Question: What is the address or location of the property listed in the document?
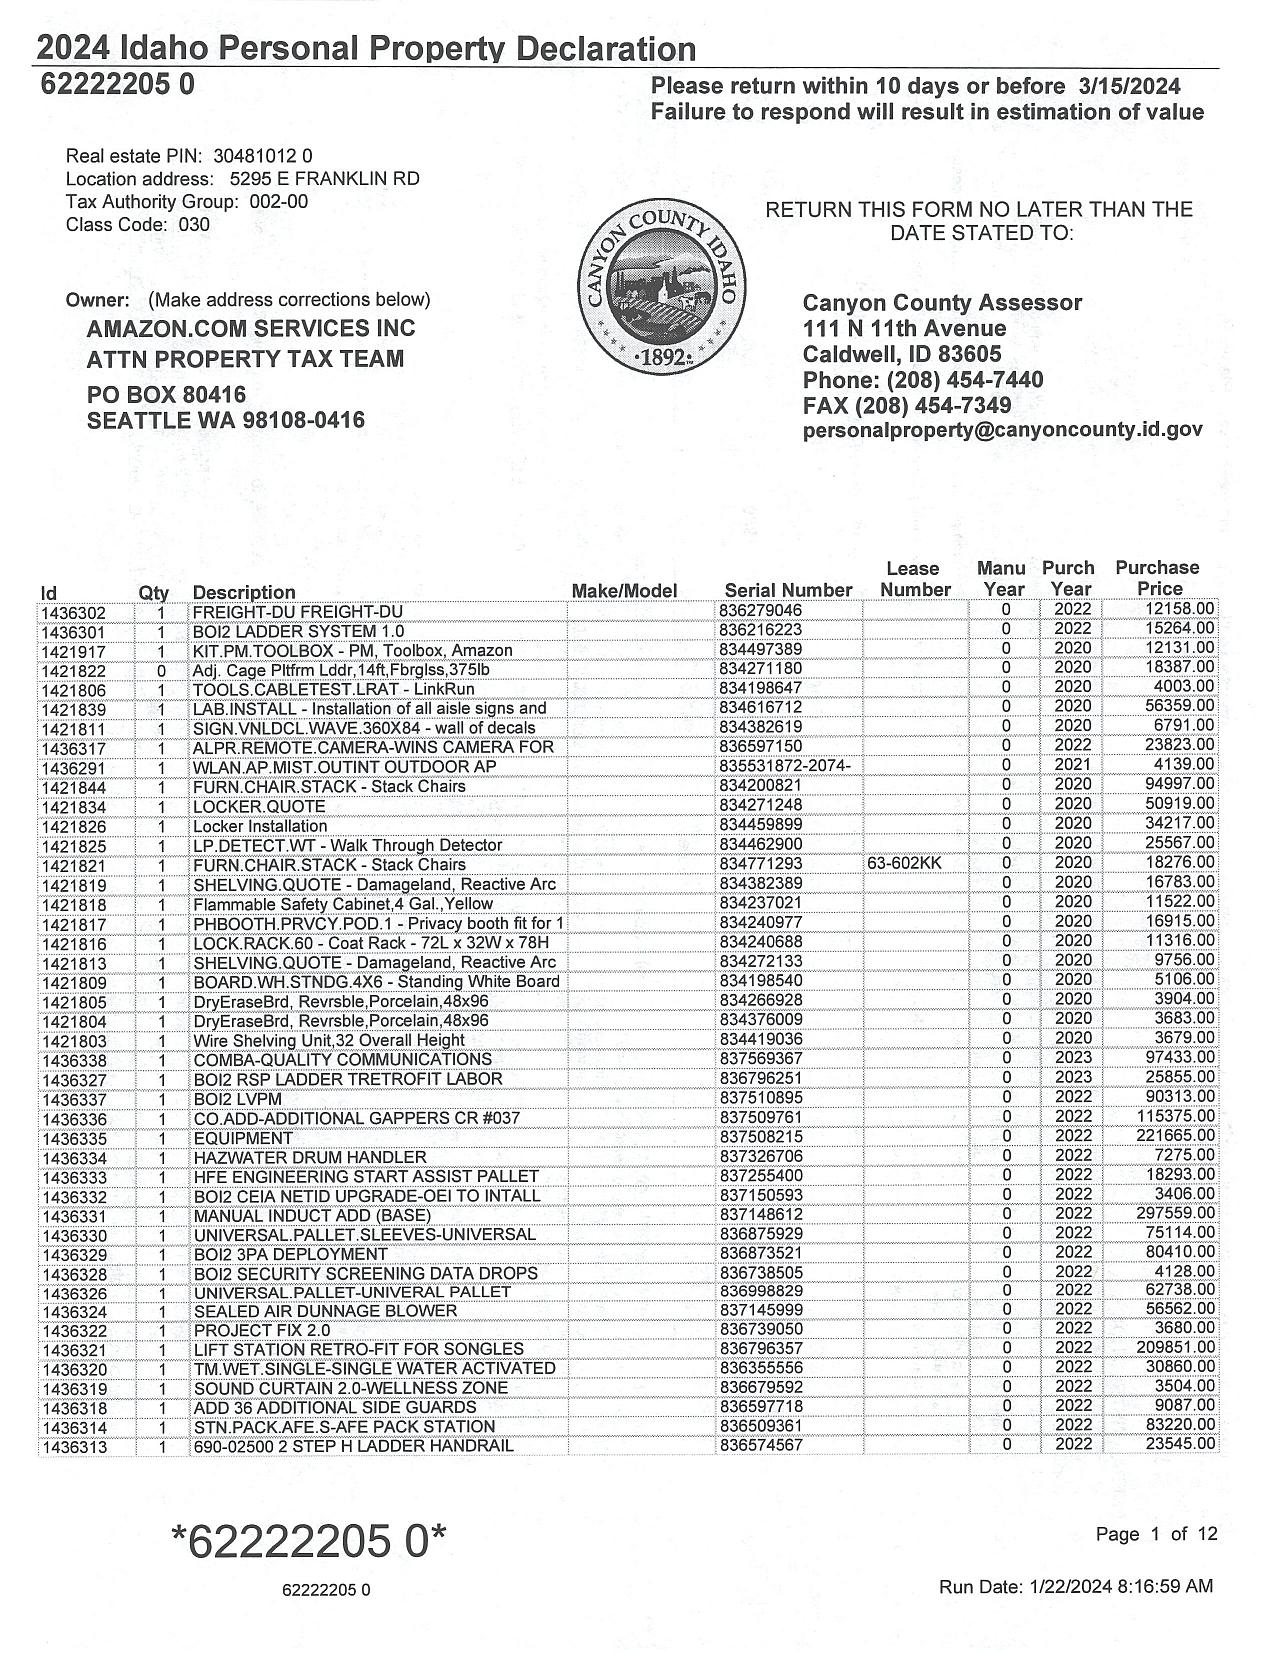
Answer: "5295 E FRANKLIN RD"